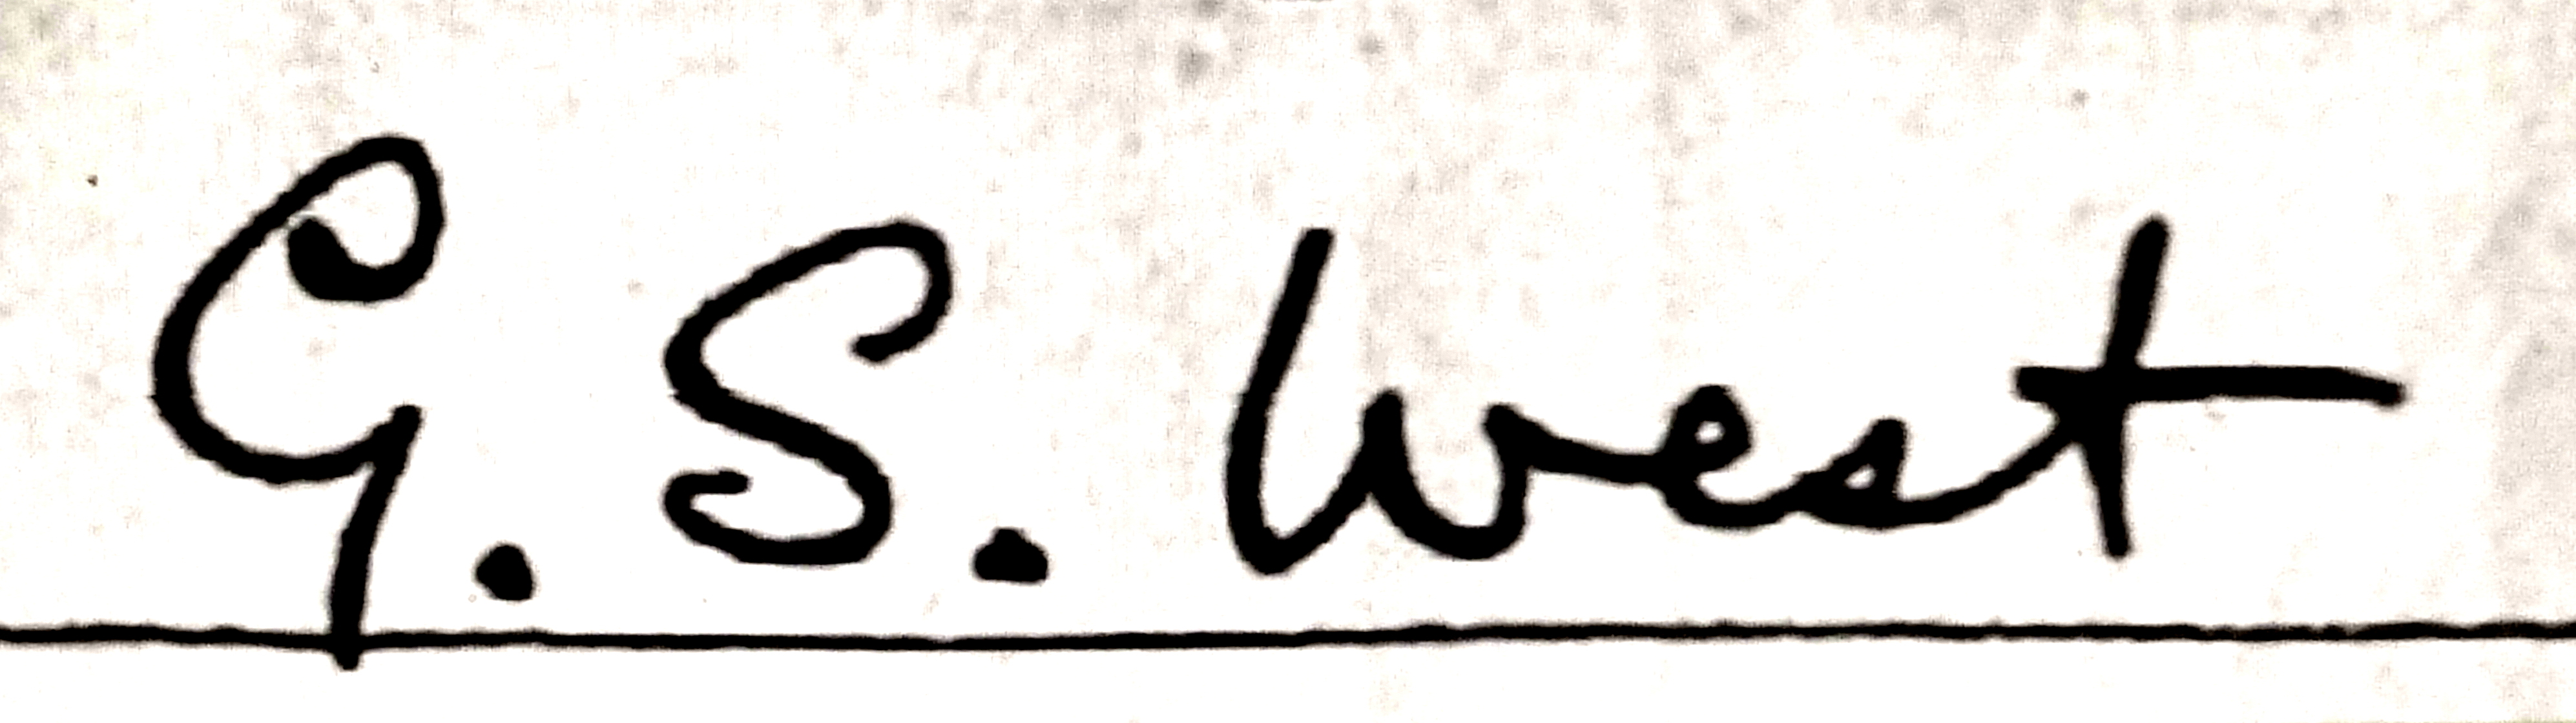
Signature of: george stephen west